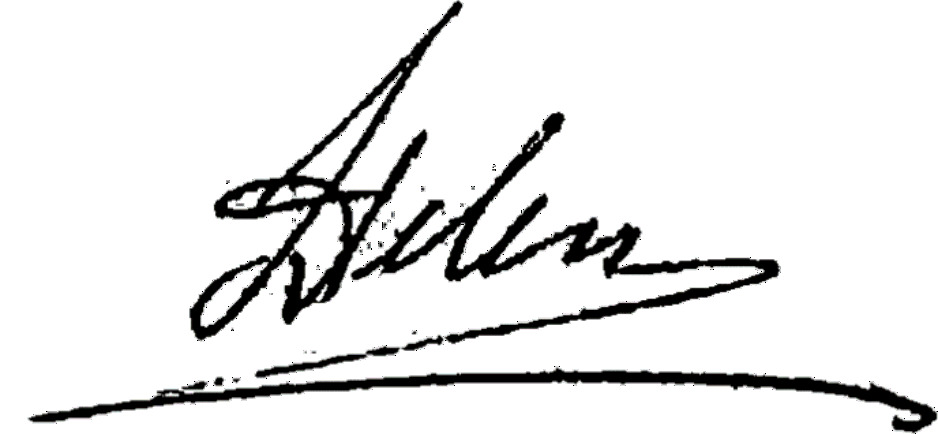
Signature of: princess helena duchess of albany